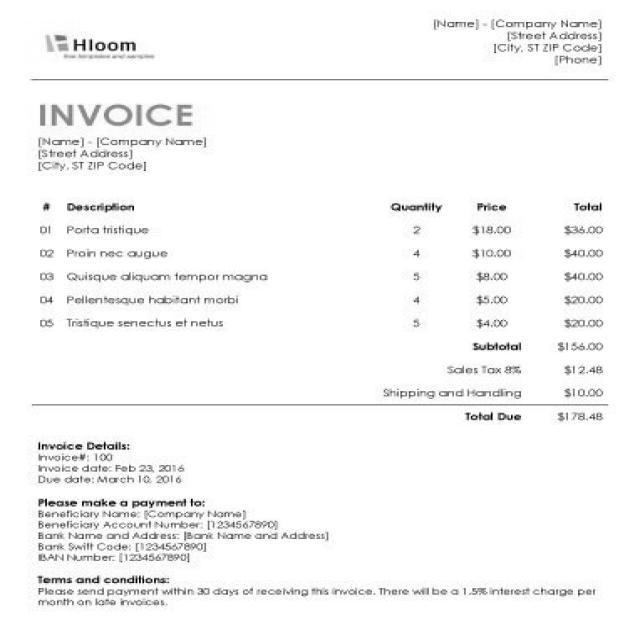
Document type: Invoice